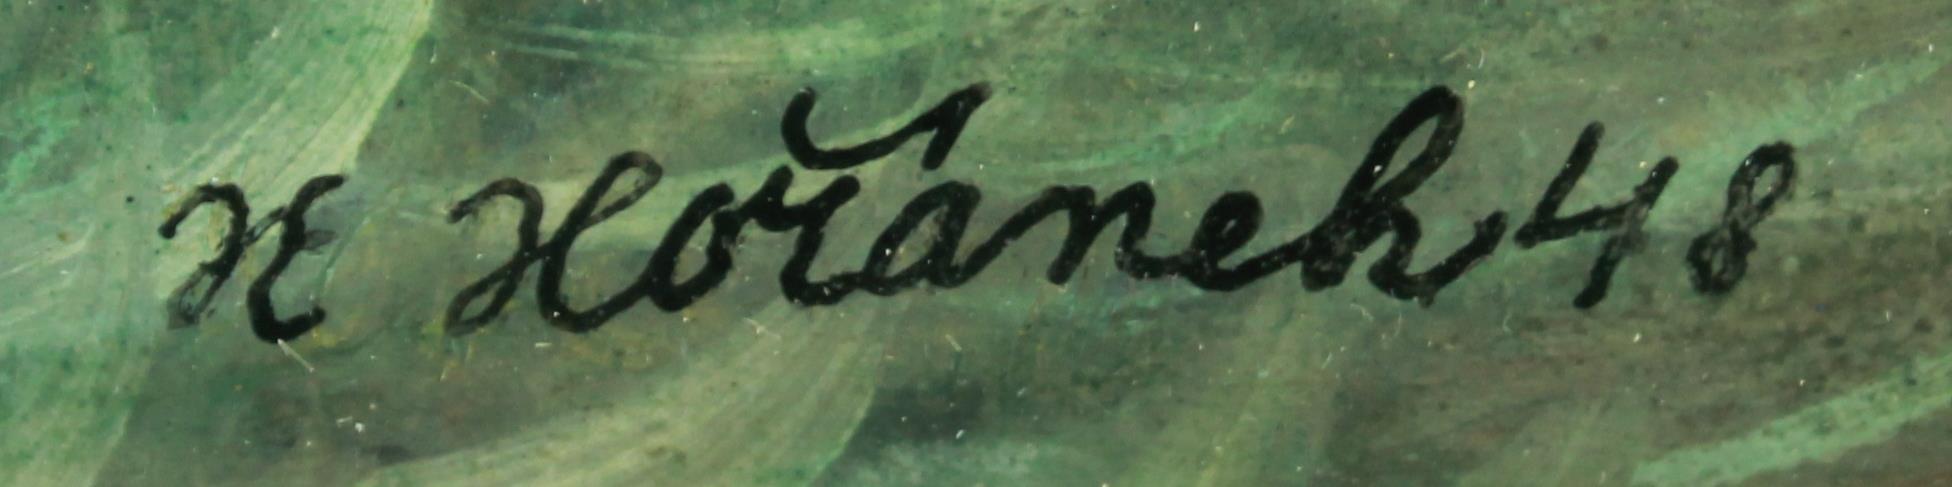
Signature of: jaroslav hořánek